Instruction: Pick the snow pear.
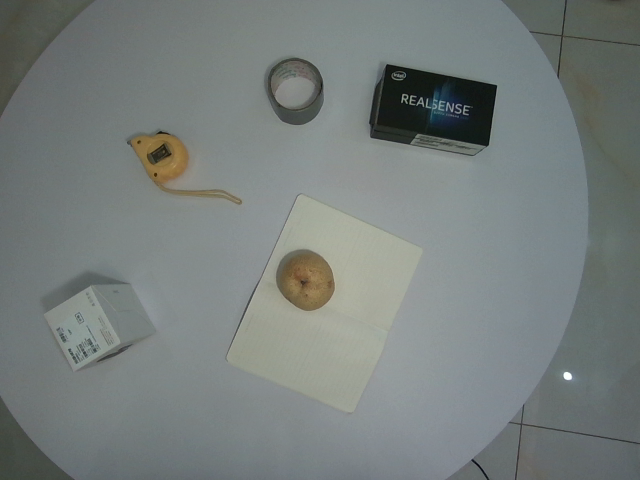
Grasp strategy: vertical